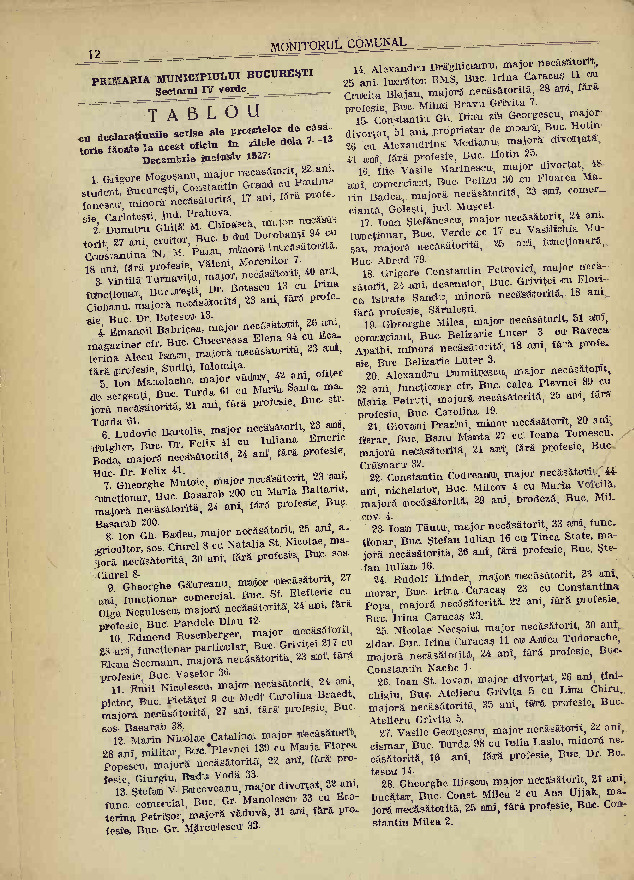
Signature of: dumitru prunariu 11